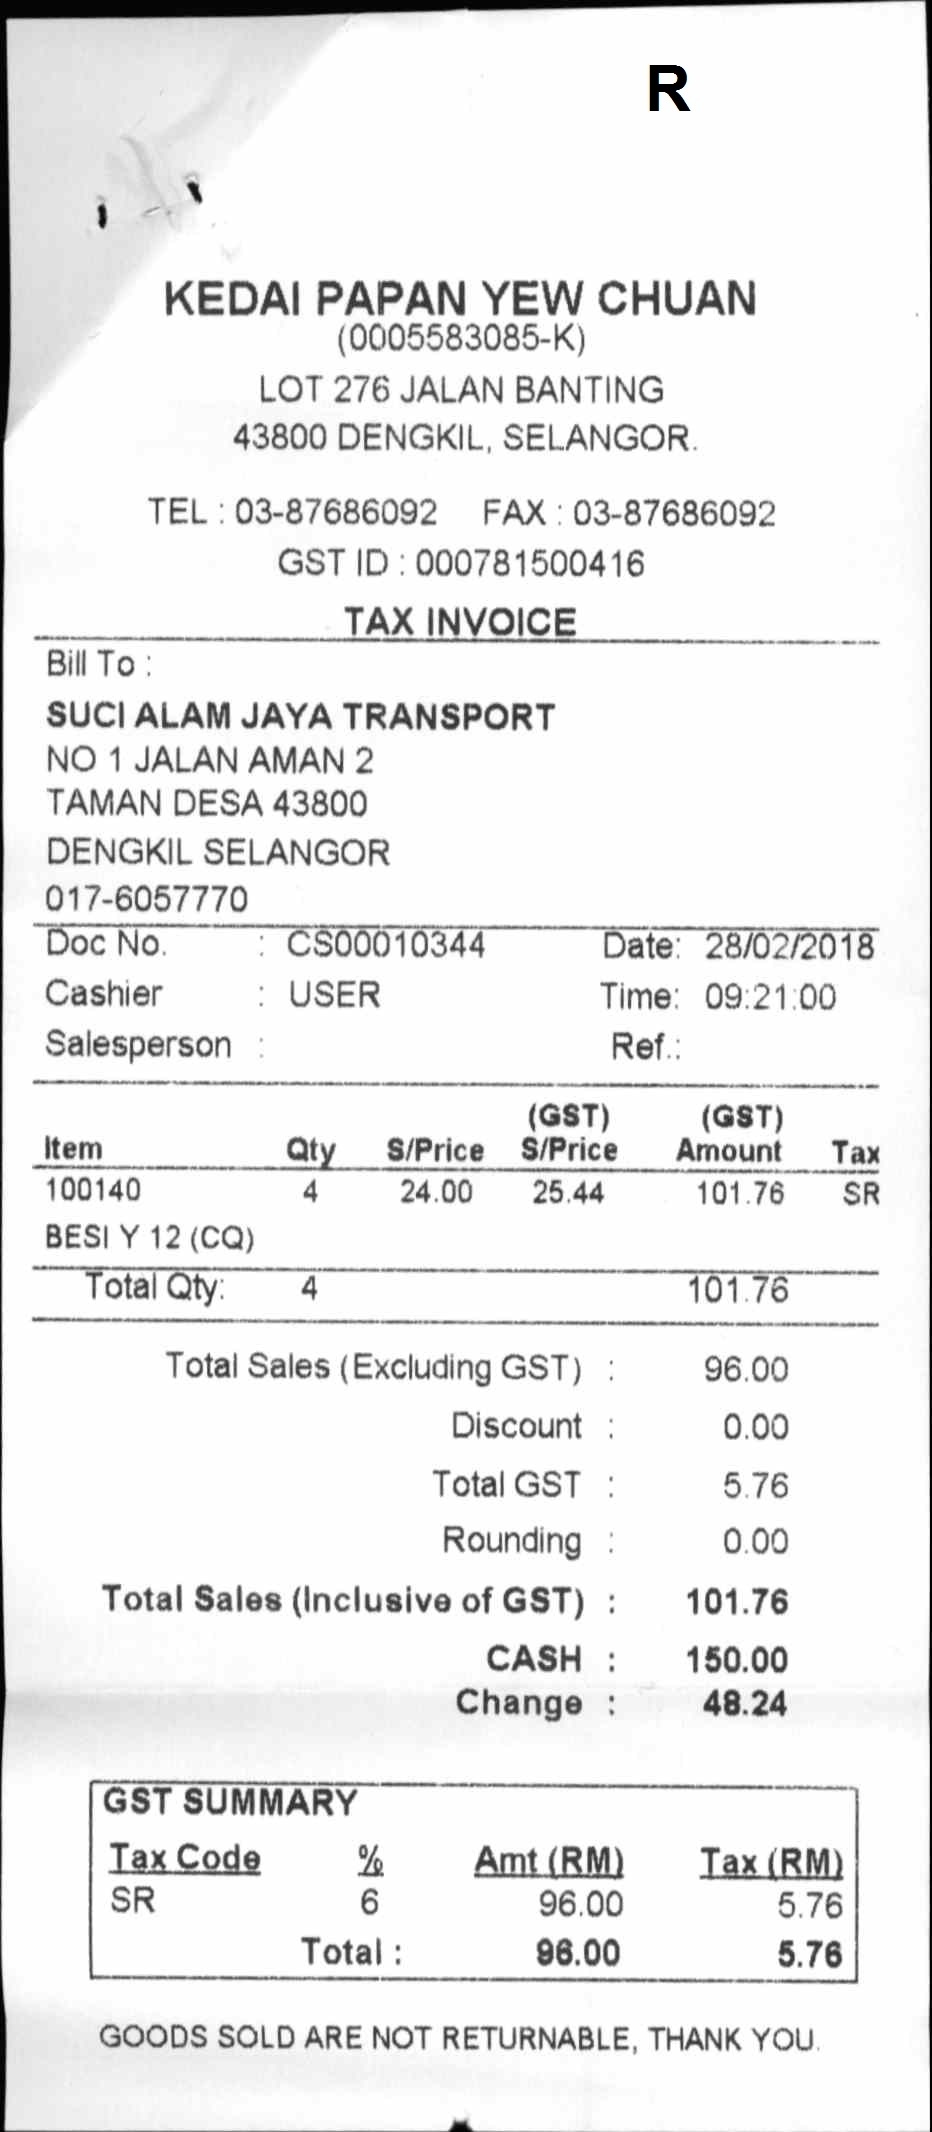
R
KEDAI PAPAN YEW CHUAN
(0005583085-K)
LOT 276 JALAN BANTING
43800 DENGKIL, SELANGOR.
TEL : 03-87686092
FAX : 03-87686092
GST ID : 000781500416
TAX INVOICE
BILL TO :
SUCI ALAM JAYA TRANSPORT
NO 1 JALAN AMAN 2
TAMAN DESA 43800
DENGKIL SELANGOR
017-6057770
DOC NO.
: CS00010344
DATE: 28/02/2018
CASHIER
: USER
TIME: 09:21:00
SALESPERSON :
REF. :
ITEM
QTY
S/PRICE
(GST)
(GST)
TAX
100140
4
24.00
25.44
101.76
SR
BESI Y 12(CQ)
TOTAL QTY:
4
101.76
TOTAL SALES (EXCLUDING GST) :
96.00
DISCOUNT :
0.00
TOTAL GST :
5.76
ROUNDING :
0.00
TOTAL SALES (INCLUSIVE OF GST) :
101.76
CASH :
150.00
CHANGE :
48.24
GST SUMMARY
TAX CODE
%
AMT(RM)
TAX(RM)
SR
6
96.00
5.76
TOTAL :
96.00
5.76
GOODS SOLD ARE NOT RETURNABLE, THANK YOU.
S/PRICE
AMOUNT